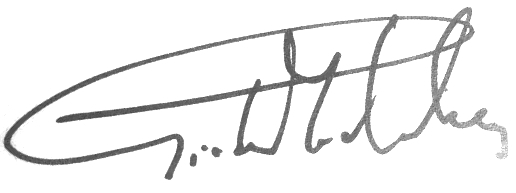
Signature of: piotr machalica